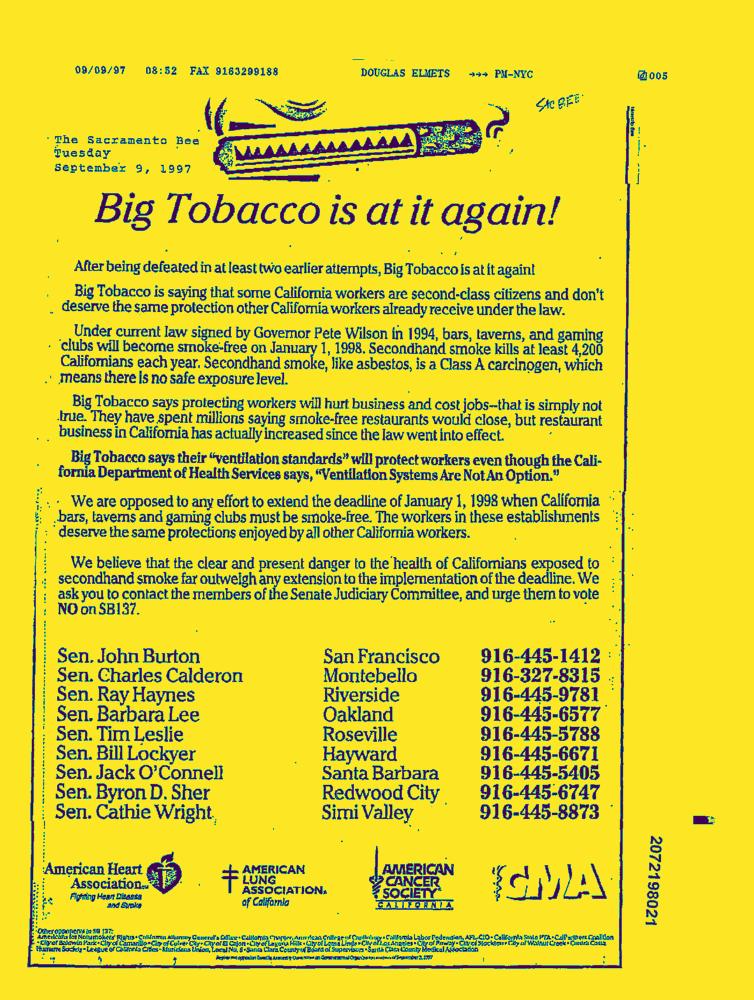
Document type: News-Article